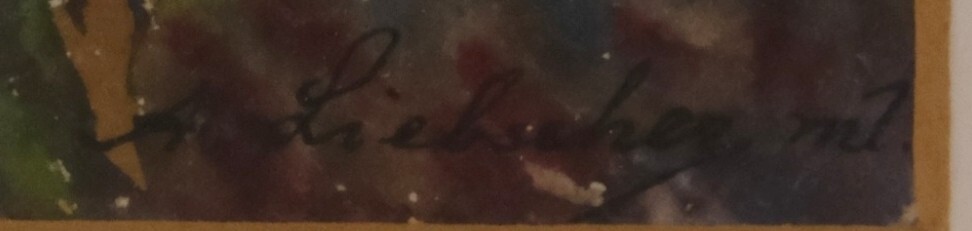
Signature of: adolf liebscher